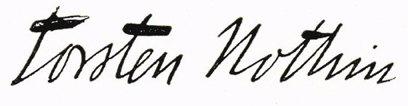
Signature of: torsten nothin